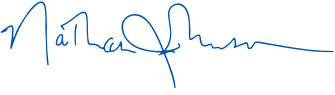
Signature of: nathan m johnson